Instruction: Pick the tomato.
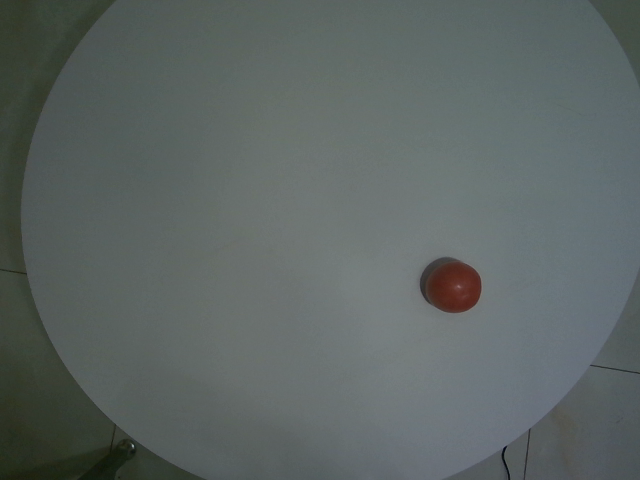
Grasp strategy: vertical